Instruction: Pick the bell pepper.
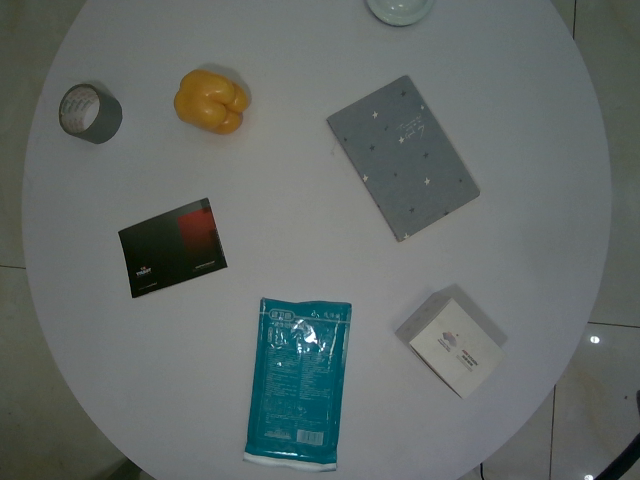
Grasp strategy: vertical